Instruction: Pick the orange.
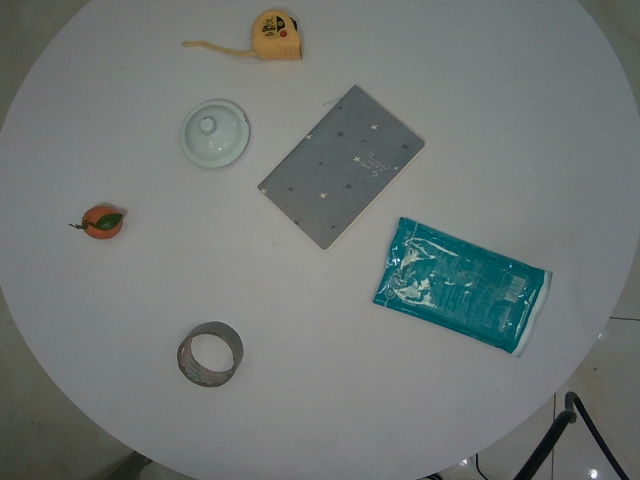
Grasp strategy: vertical